Question: What do the imaging results show?
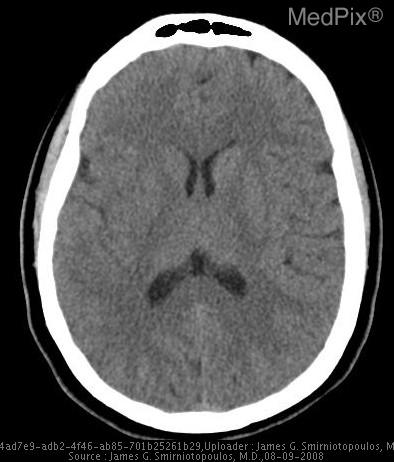
Answer: The imaging shows Effacement of right basal ganglia
Abnormal hyperintensity of most of the right MCA territory
Occluded Right Internal Carotid Artery 1) Loss of gray-white differentiation R. basal ganglia
2) Effacement of R. MCA sulci
3) Abnormal signal R. MCA
4) Occlusion of R. Internal Carotid Artery.